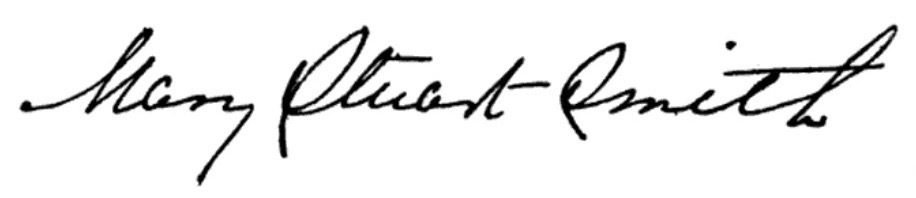
Signature of: mary stuart smith